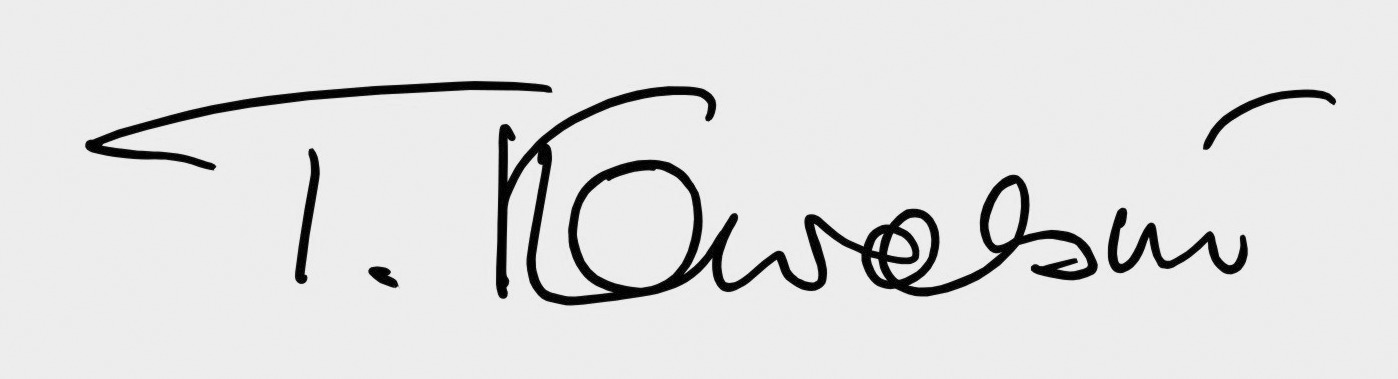
Signature of: tadeusz kowalski